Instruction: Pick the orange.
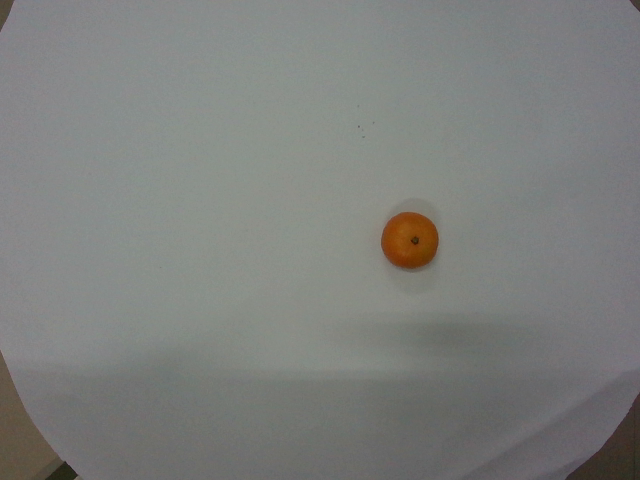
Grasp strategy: vertical